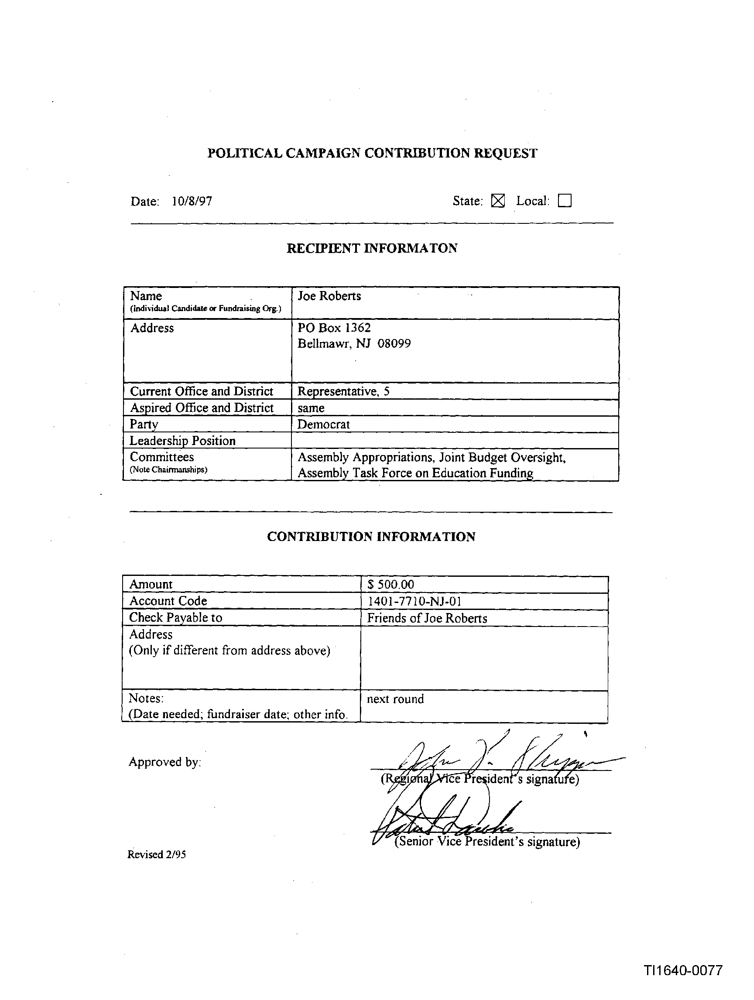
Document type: Invoice